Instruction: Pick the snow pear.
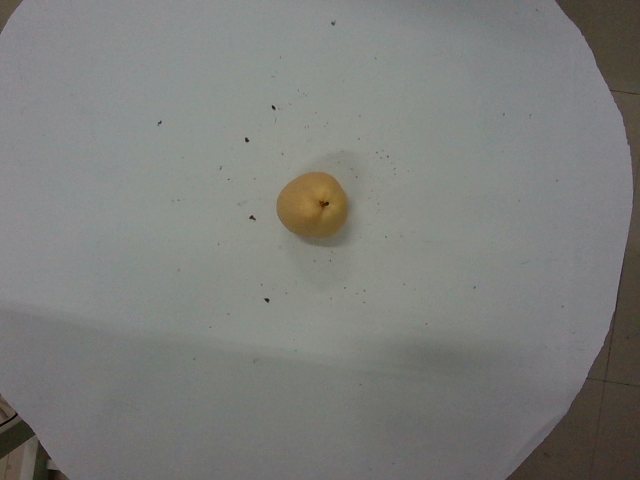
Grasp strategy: vertical